Question: What are the imaging findings?
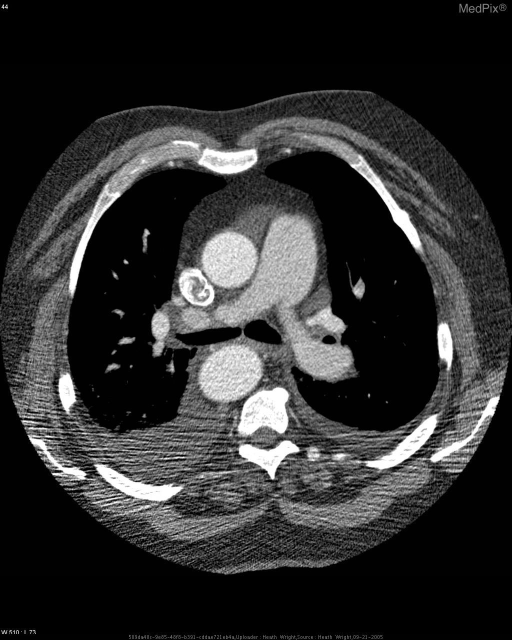
Answer: The imaging shows Right aortic arch with aberrant left subclavian artery Axial CT inferior to the aortic arch demonstrating the ascending and descending aorta on the right side..